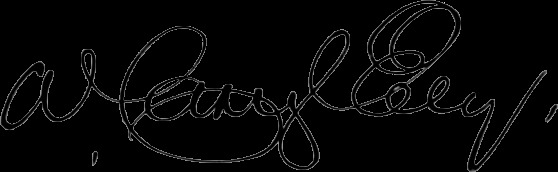
Signature of: william caryl ely